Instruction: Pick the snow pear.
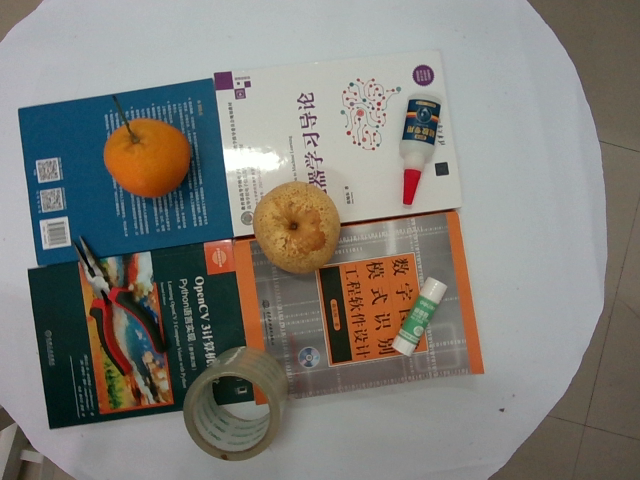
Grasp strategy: vertical